Question: Explain the disease:
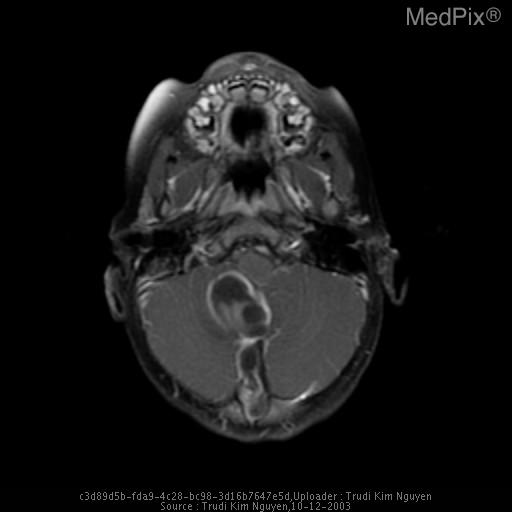
Answer: The disease is discussed as: Intracranial dermoids are slow growing, congenital, cystic masses that contain not only squamous epithelium, as found in an epidermoid, but also sweat glands, hair, and sebaceous glands. Dermoid cysts(and epidermoid cysts) are not true neoplasms but are inclusions of ectoderm within the neural tube during its closure from the third to fifth week of embryonic development.

Intracranial dermoids are rare. The posterior fossa is the most common location for intracranial dermoids, which can be found anywhere in the CNS. The lesions are most often midline and can have an intra- or extra-axial location.  When in the posterior fossa dermoids often have a sinus tract to the skin(dermal sinus) along with a defect of the overlying skull. The dermal sinus can allow the dermoid to become infected by providing direct access to overlying bacteria on the skin.

Presenting symptoms can include headache, seizures, and cranial nerve deficits. The most common presentation is meningitis. There can be a painless lump under the scalp. Dermoid cysts are usually discovered during the first three decades of life with posterior fossa lesions often presenting in infancy and early childhood. Infection or rupture of a dermoid will lead to acute presentation of symptoms.

The CT appearance of a dermoid cyst is a unilocular, low attenuation, usually hetergeneous, well circumscribed mass. Hounsfeld Units below 0 help comfirm the presence of lipid. A heterogeneous nodule within the mass may represent matted hair. On MR a dermoid will be a hetergeneous mass with multiple regions of high T1 signal due to the liquified fat. If the dermoid has ruptured the high T1 signal will be scattered within the subarachnoid space.

Treatment consists of surgical excision.